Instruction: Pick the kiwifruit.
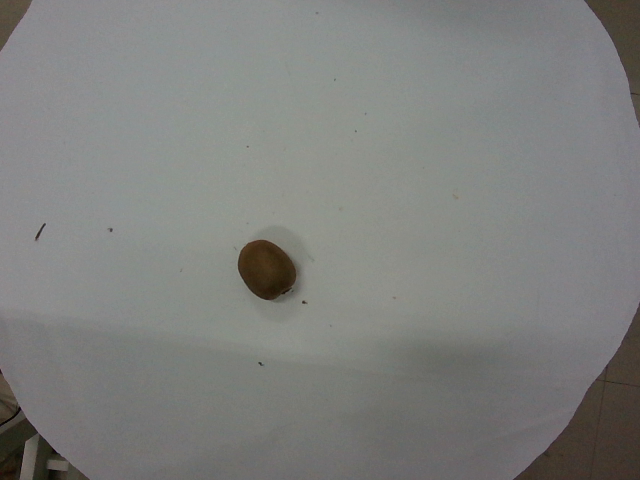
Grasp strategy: vertical